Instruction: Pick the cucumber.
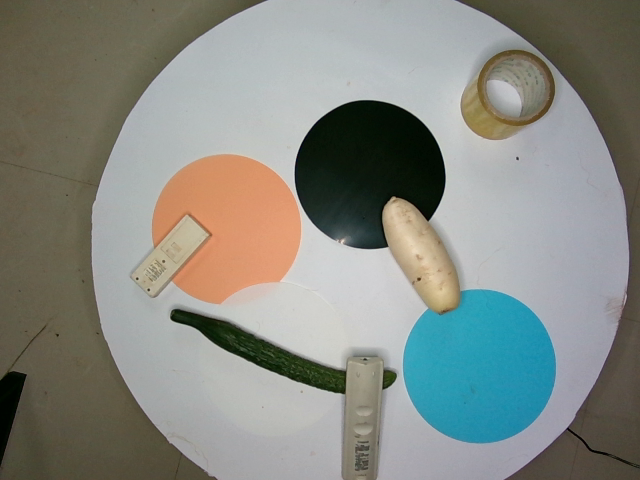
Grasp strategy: vertical